Question: What type of tax is indicated in the document, personal property or real estate?
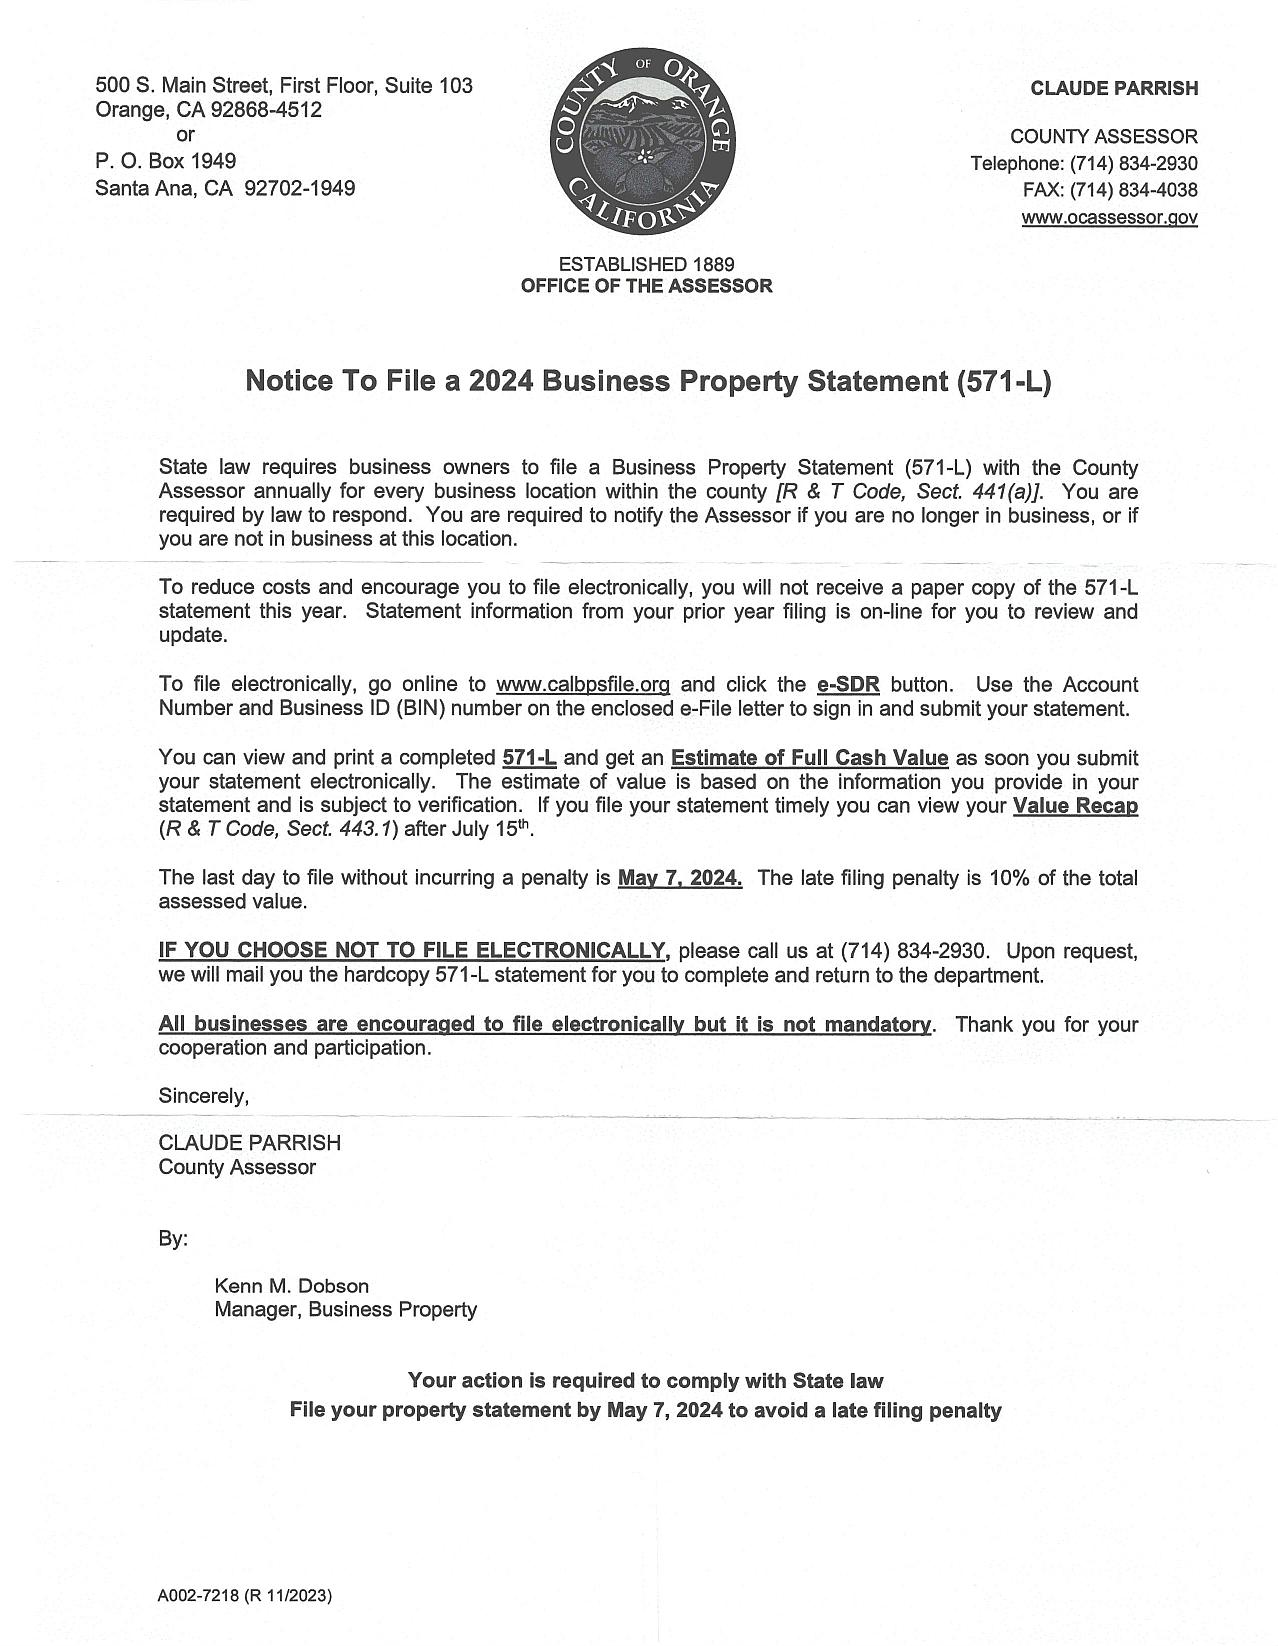
Answer: "Personal Property"